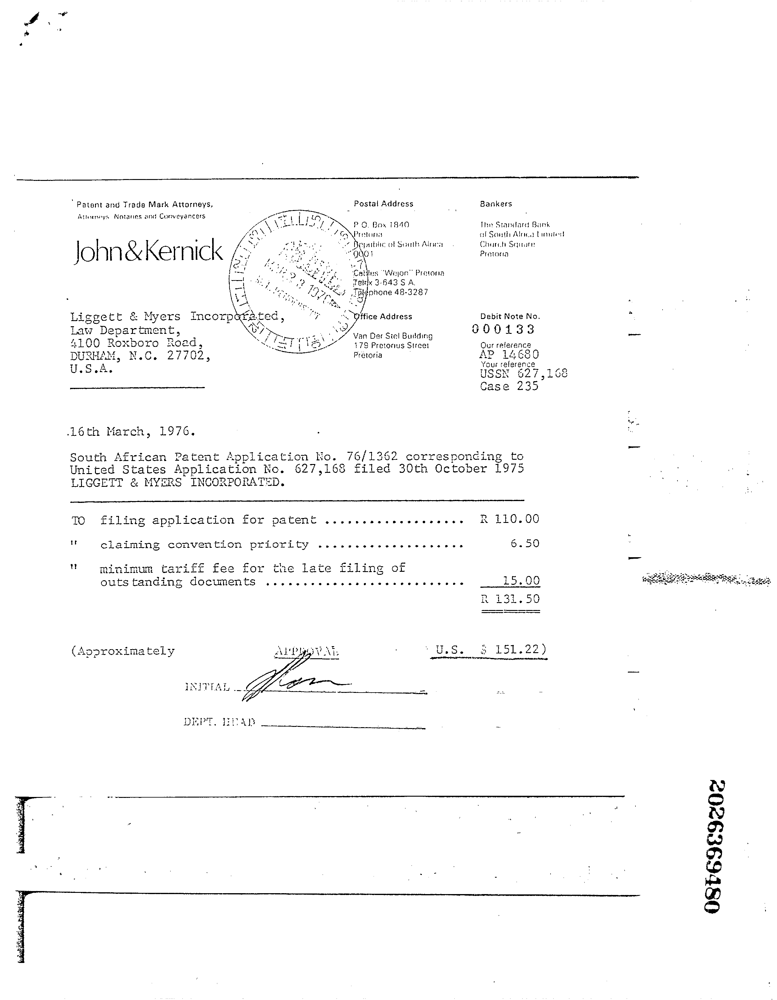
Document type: Invoice